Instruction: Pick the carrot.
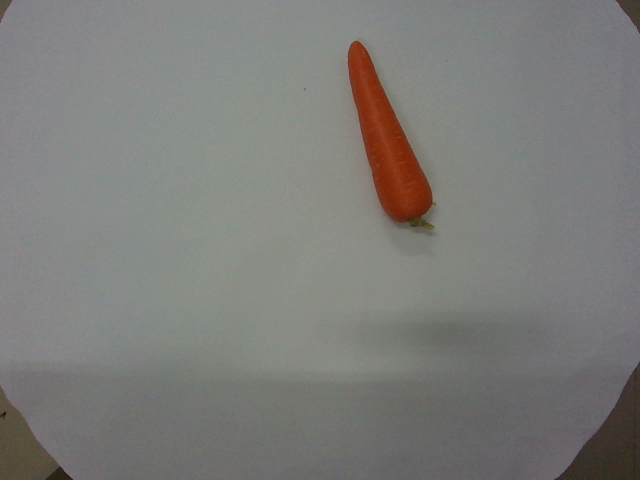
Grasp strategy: vertical